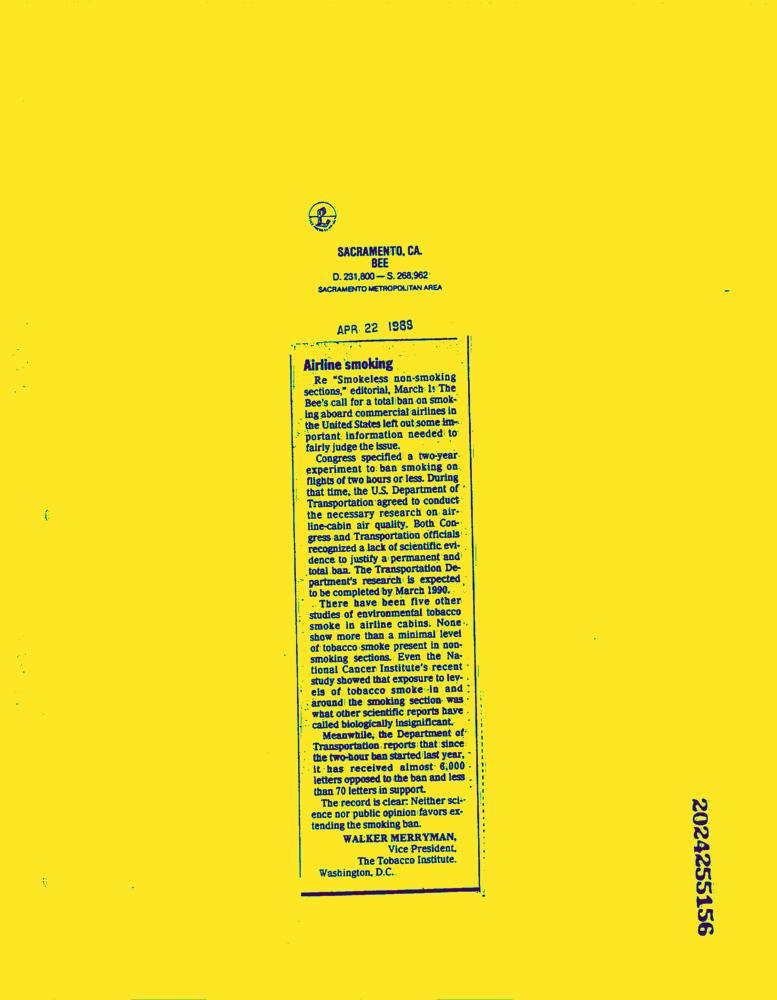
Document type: News-Article